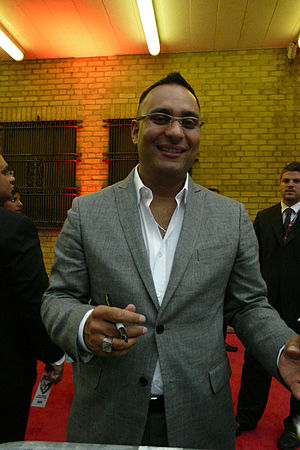
Canadian HomeGrown Comic Russel Peters posing for a photo outside of ONExONE gala event at Maple Leaf Gardens over the weekend of TIFF '08 Check out more great Photos and Videos at: www.tiff.shovine.com